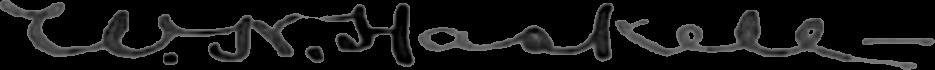
Signature of: william nafew haskell jr